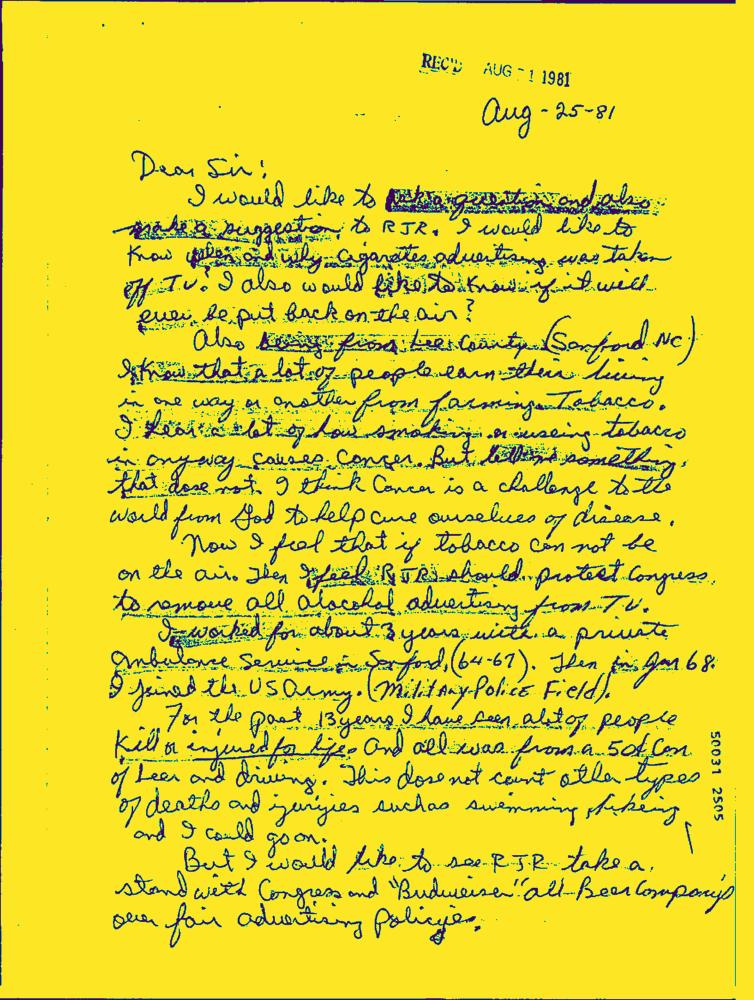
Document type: Hand-Written